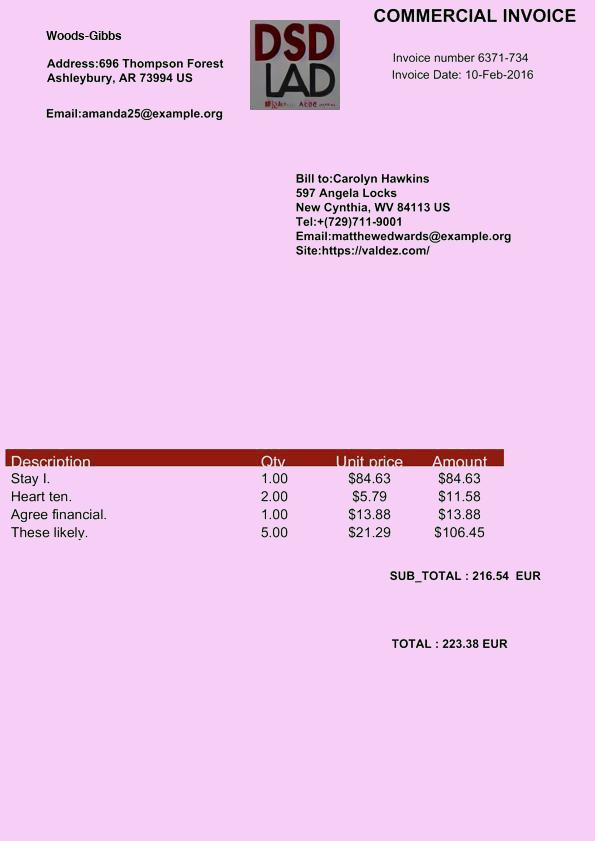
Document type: Invoice